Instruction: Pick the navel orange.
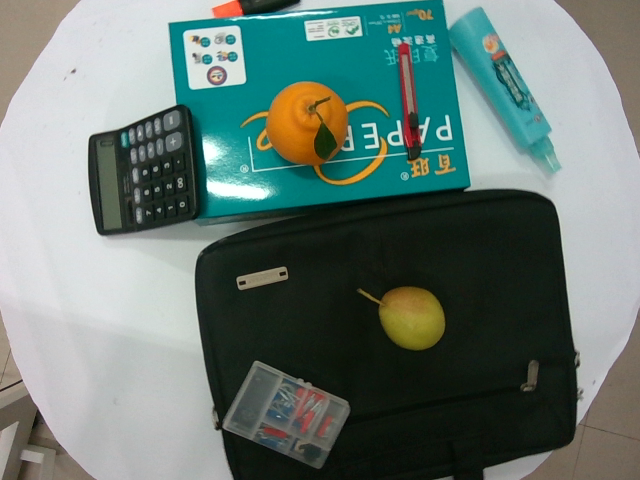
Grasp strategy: vertical